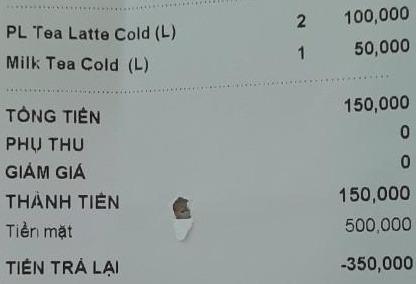
<table>
<tr>
<td>PL Tea Latte Cold (L)</td>
<td>2</td>
<td>100,000</td>
</tr>
<tr>
<td>Milk Tea Cold (L)</td>
<td>1</td>
<td>50,000</td>
</tr>
</table>

TỔNG TIỀN 150,000
PHỤ THU 0
GIẢM GIÁ 0
THÀNH TIỀN 150,000
Tiền mặt 500,000
TIỀN TRẢ LẠI -350,000